Question: How is the history relevant to the case?
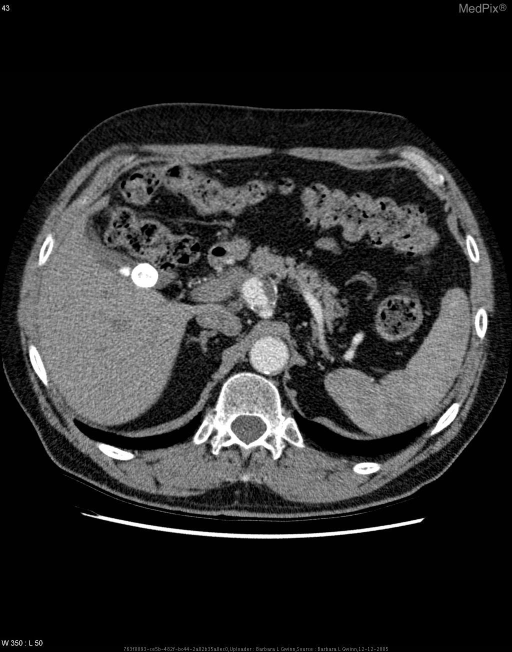
Answer: The patient's history of 72 yo man with celiac aneurysm noted on screening virtual colonography. is key in understanding the case.